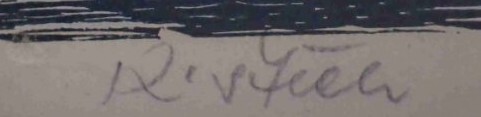
Signature of: karel štěch